Question: What is the property identification or parcel number listed?
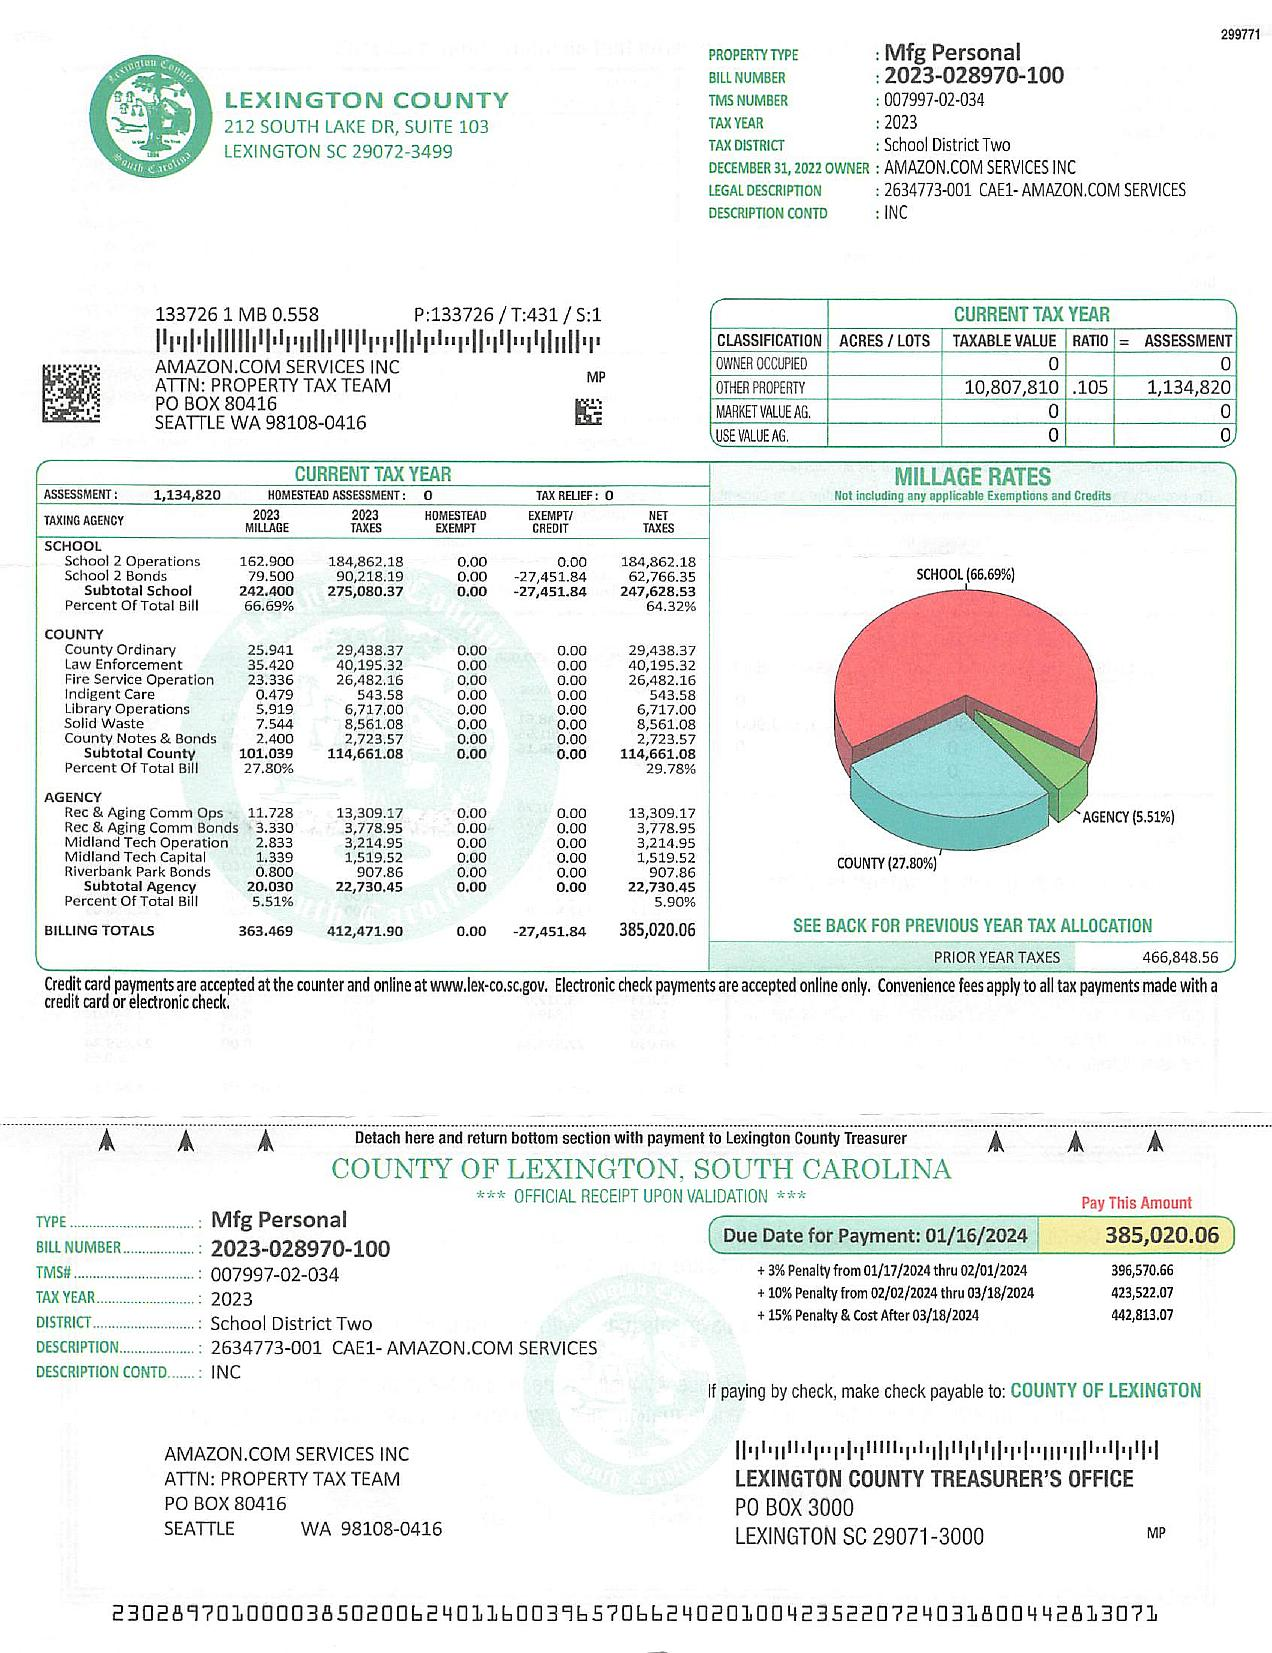
Answer: "007997-02-034"